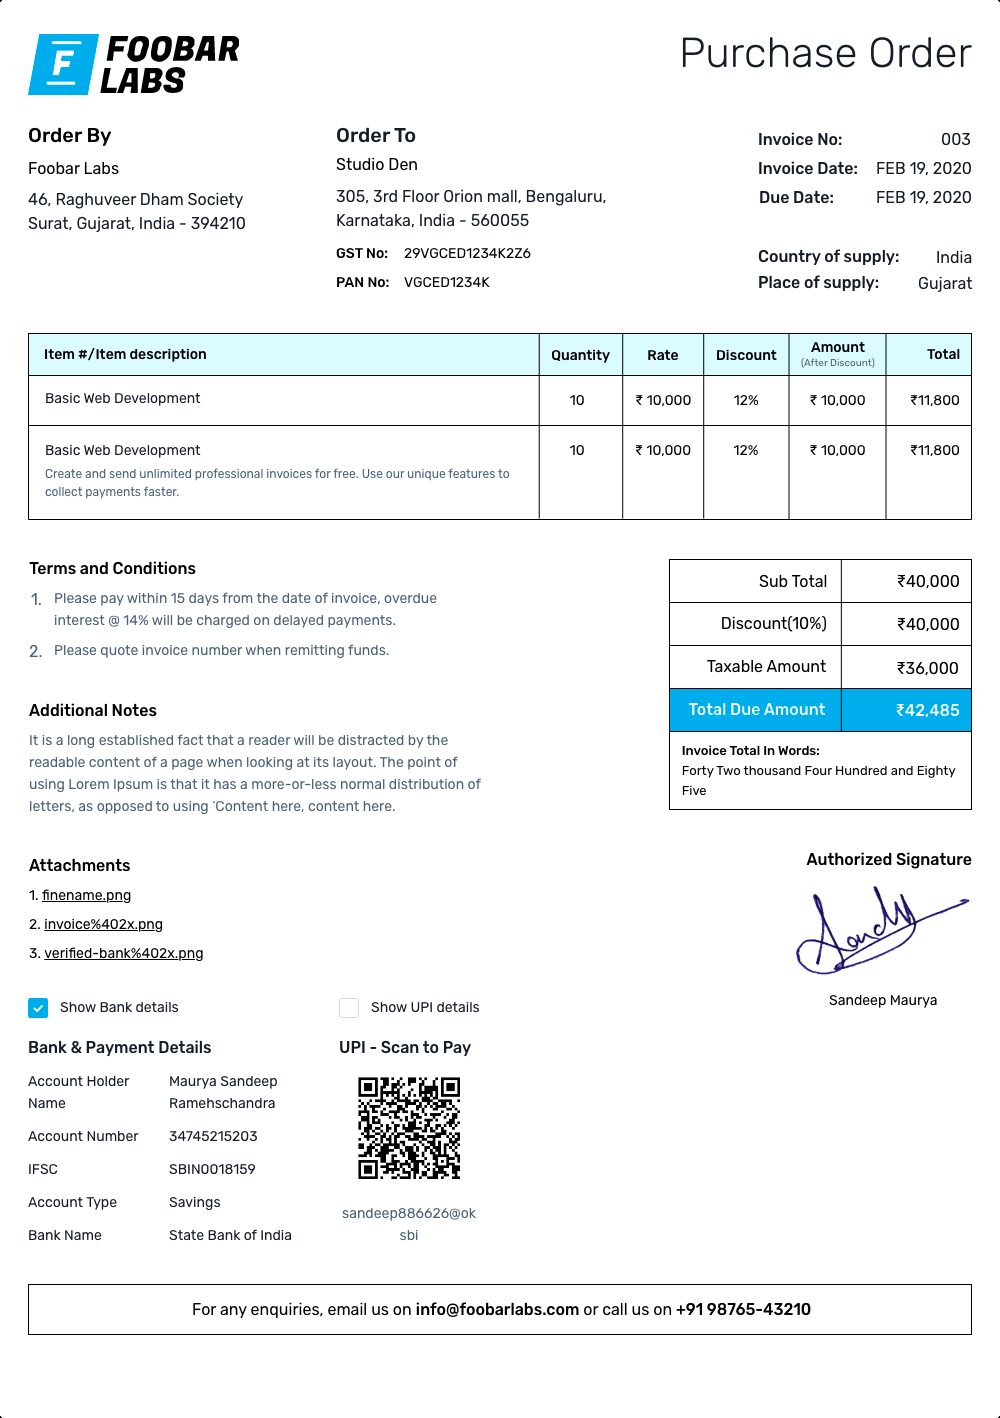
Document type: Invoice